Identify and extract the amount in words, amount in numbers, payee name, cheque date, and bank name from the image.
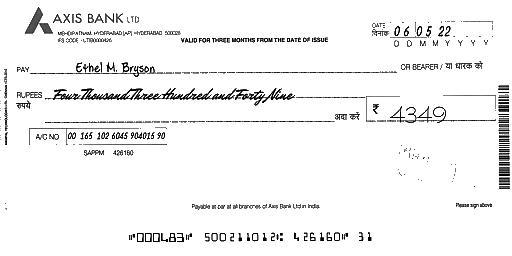
amt_in_words: Four Thousand Three Hundred and Forty Nine
amt_in_figures: 4349
payee_name: Ethel M. Bryson
bank_name: AXIS BANK
cheque_date: 06/05/22